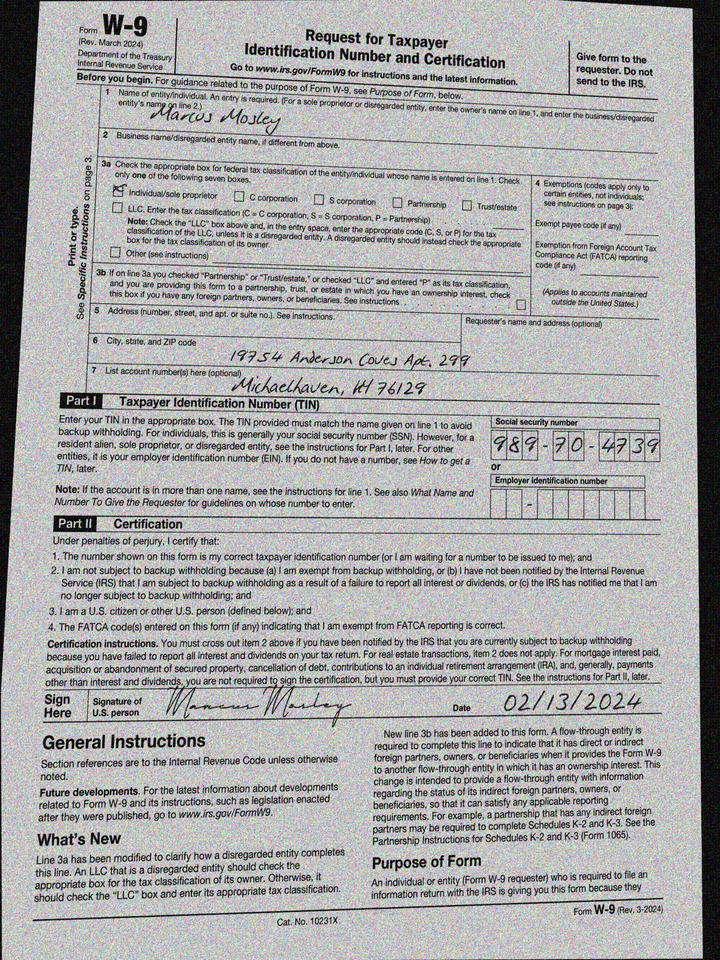
adr1: 19754 Anderson Coves Apt. 299
adr2: Michaelhaven, KY 76129
cbx: yes
ssn: 989704739
enm: Marcus Mosley
sdt: 02/13/2024